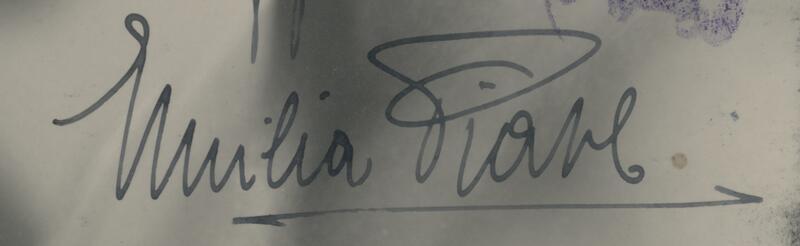
Signature of: emilia piave